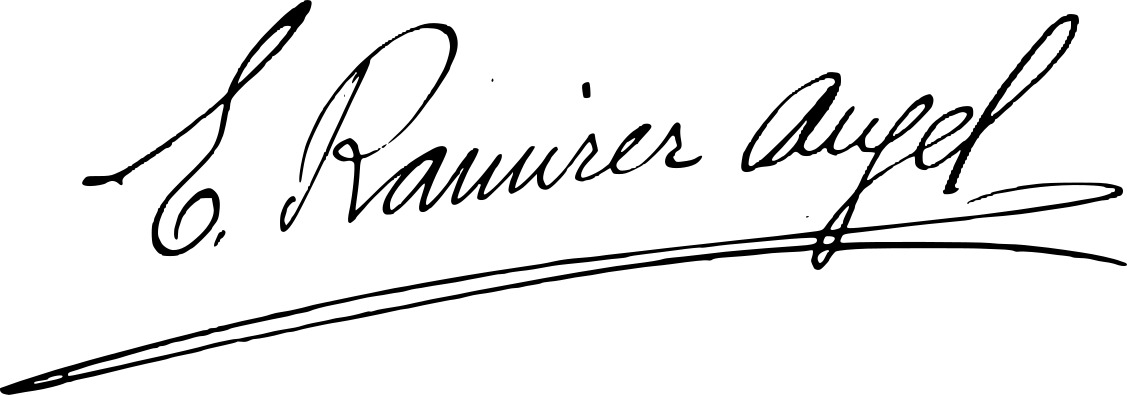
Signature of: emiliano ramírez ángel